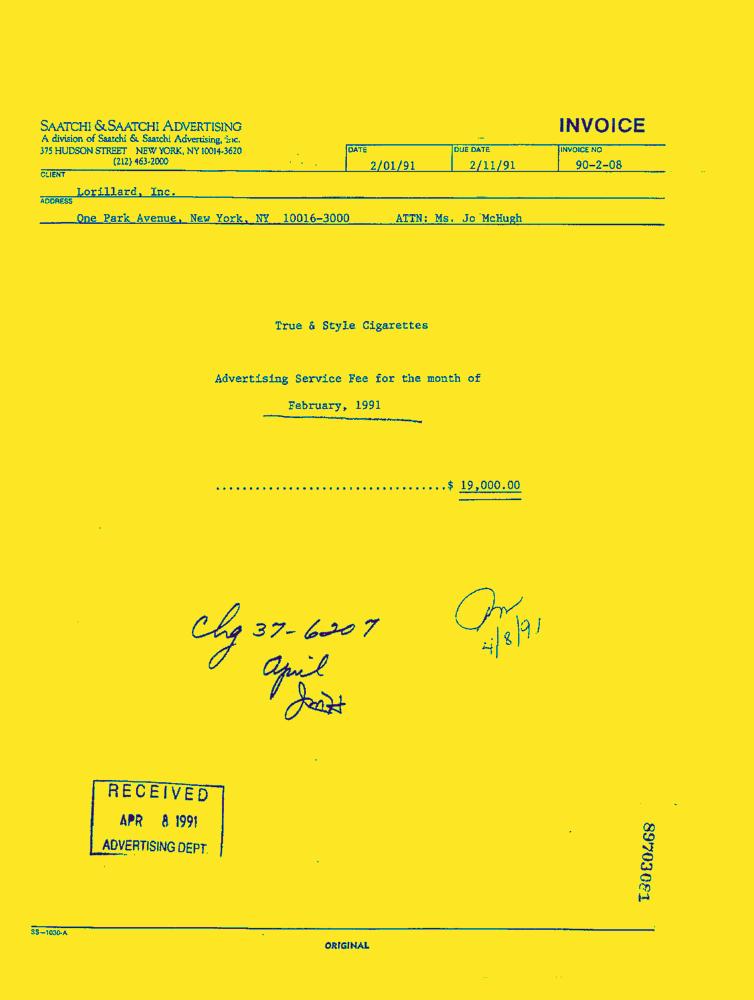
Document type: Invoice-Doc